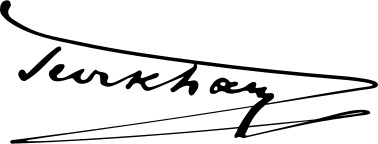
Signature of: turhan përmeti